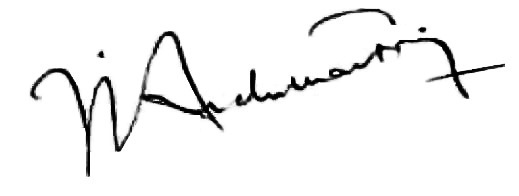
Signature of: j a martin